Question: Explain the disease:
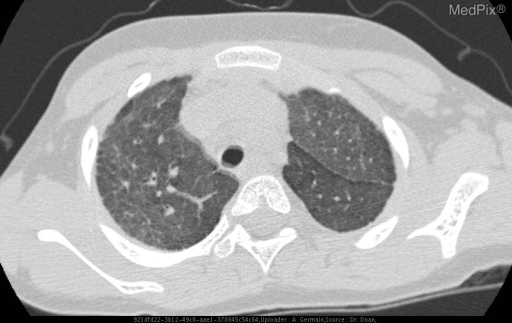
Answer: The disease is discussed as: ***IN PROGRESS****

Lesions/Condition: Idiopathic Pulmonary Hemosiderosis

Cell  of  Origin:

WHO  Grade(s):

Synonyms:

Associations/Predisposing  Factors:

Common  Locations:

Demographics:

Gross  Morphology:

Histology:

Special  Stains:

Gross  Appearance:

Radiology:

Prognosis  and  Treatment: